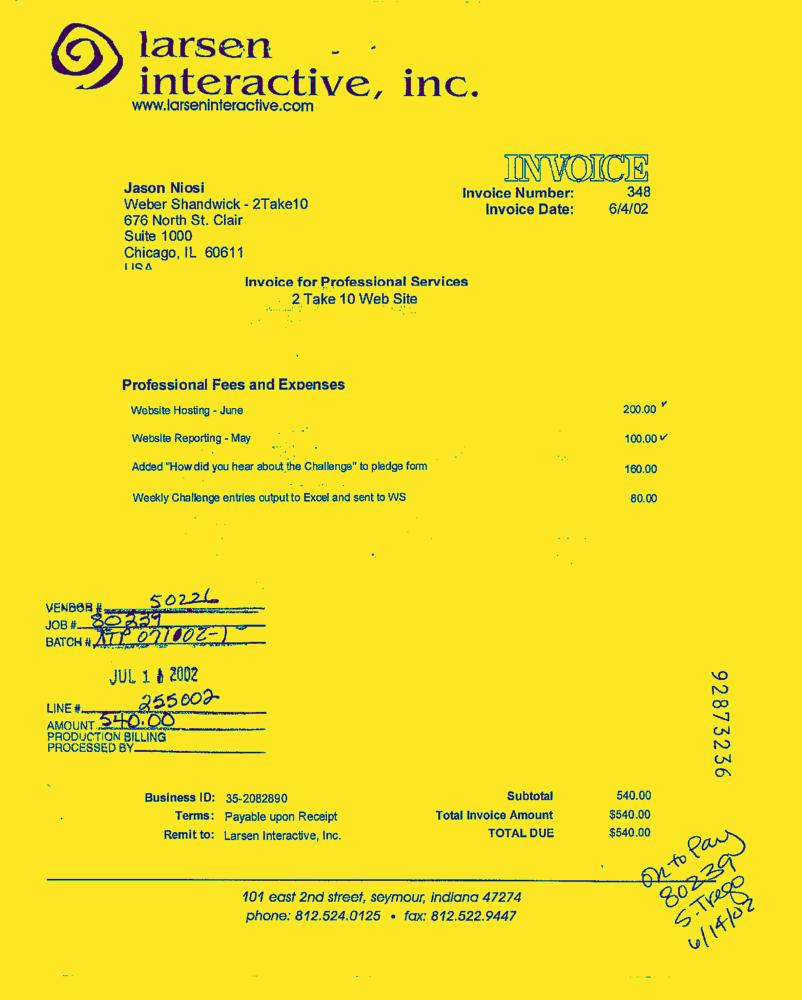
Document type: Invoice-Doc